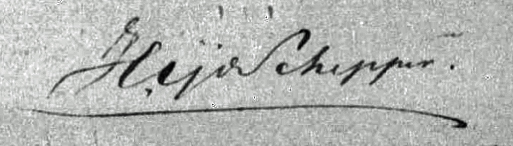
Signature of: hendrik ijssel de schepper